Question: Describe the condition in detail:
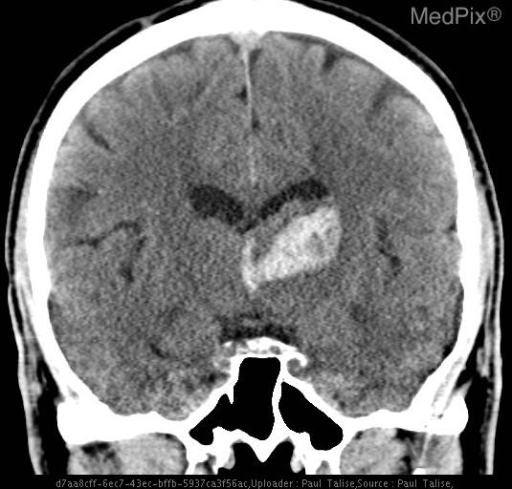
Answer: The disease is discussed as: Epidemiology:
- Incidence of intracerebral hemorrhage (ICH) is estimated to be 9 per 100,000
- ICH accounts for 10-15% of stroke
- 5-20% higher incidence in men
- 70-90% have hypertension

Pathophysiology:
- Blood vessels adapt to chronic HTN via lipidosis and hyalinization leading to focal necrosis and ultimately a pseudoaneurysm that is susceptible to rupture.
- The vessels involved are small penetrating arteries that originate from major cerebral arteries.

Hemorrhage Location:
- thalamus (thalamostriate penetrators off the posterior cerebral arteries)
- putamen and caudate (lenticulostriate penetrators off the middle cerebral artery)
- pons and midbrain (penetrators off the basilar artery)
- cerebellar hemisphere

Mechanisms of Brain Injury:
- Ischemia
- Increased intracranial pressure secondary to hydrocephalus or edema
- Herniation secondary to mass effect of hematoma

Associated Risk Factors:
- High alcohol intake
- Black ethnicity
- Lower cholesterol and lower LDL cholesterol
- Lower triglycerides
- Blood and bleeding disorders
- Cerebral amyloid or brain tumors
- Liver disease
- Use of aspirin or blood thinners

Neurological Findings:
- Large hematoma – headache, nausea, vomiting, and a decreased level of consciousness
- Small hematoma – no headache, maintained alertness, gradually progressing stroke symptoms
- Neurologic signs related to the bleeding site (coma, pinpoint pupils, eye deviation, sensorimotor disturbance, hemianopia, seizure)

IMAGING:
CT
- hematoma appears as areas of high density with sharply defined borders
- the mass effect and the surrounding extruded serum/edema are hypodense
- the hematoma changes from high density to isodense and finally to hypodense relative to the brain density overtime
- several weeks after the bleed, the appearance may transiently simulate a tumor or abscess

MR
Intracerebral hematomas have a very dynamic appearance on MRI
- acute blood, in the form the oxyhemogloblin, is isointense with the brain giving this appearance on T1
- within hours, the oxyhemoglobin within the hematoma is converted to deoxyhemoglobin which gives the dark appearance on T2.
- after a couple of days, the deoxyhemoglobin is progressively converted to methemoglobin which changes the appearance on T1 from isointense to bright while T2 remains dark.
- over the next weeks, the methemoglobin is slowly broken down into hemichromes which results in bright appearance on T1 and T2.
- beyond 2 weeks, there is conversion of the iron moiety to hemosiderin which gives a dark appearance on both T1 and T2.
- a good mnemonic is "I Be ID BD BaBy DooDoo"

Differential Diagnosis:
 Hemorrhagic infarction (including venous sinus thrombosis)
 Hemorrhagic neoplasm
 Septic embolism (from bacterial endocarditis)
 AV malformation
 Amyloid angiopathy
 Blood dyscrasia
 Anticoagulants/Thrombolytic therapy
 CNS infection (eg, herpes simplex encephalitis)
 Mycotic aneurysm
 Vasculitis
 Drugs (cocaine, amphetamines)

Labs:
CBC
Platelet count, Bleeding time
PT/PTT
Liver function tests
Angiography of the head

Imaging:
Head CT/MR
Head Angiography

Management:
- ABC's
- Maintain MAP < 110 mm Hg or BP < 160/90
- Treat elevated ICP with analgesia and sedation, osmotic diuretics, CSF drainage. Maintain CPP 60-80 mm Hg.
- Consider seizure prophylaxis
- Maintain normothermia
- Clinical monitoring for neurologic worsening for the initial 24 hours w/ sequential imaging as indicated
- Ventriculostomy and/or surgical evacuation if there is continued deterioration in status or continued expansion of hematoma